Question: In what way does the history help explain the case?
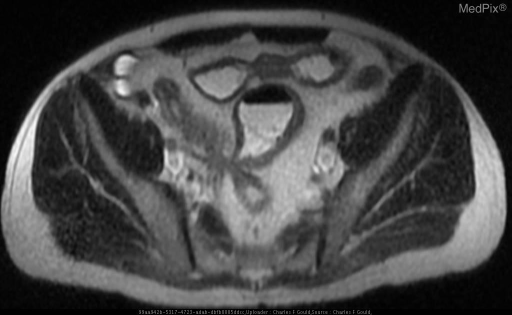
Answer: The patient's history of 54 year-old male with recurrent abdominal pain and diarrhea. is key in understanding the case.